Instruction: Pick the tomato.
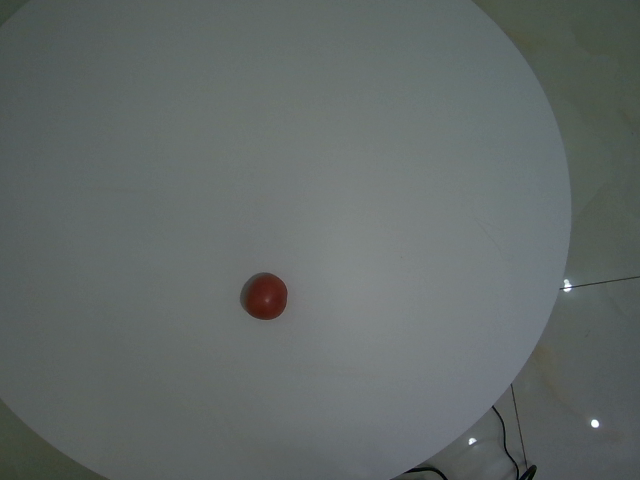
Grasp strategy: vertical